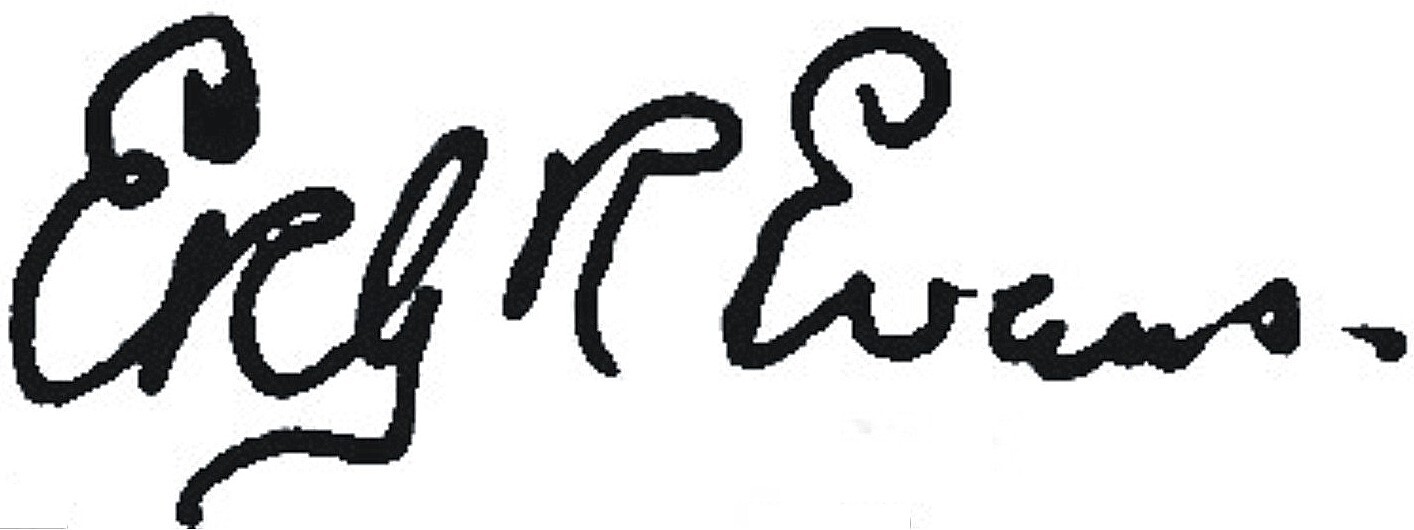
Signature of: edward evans 1st baron mountevans